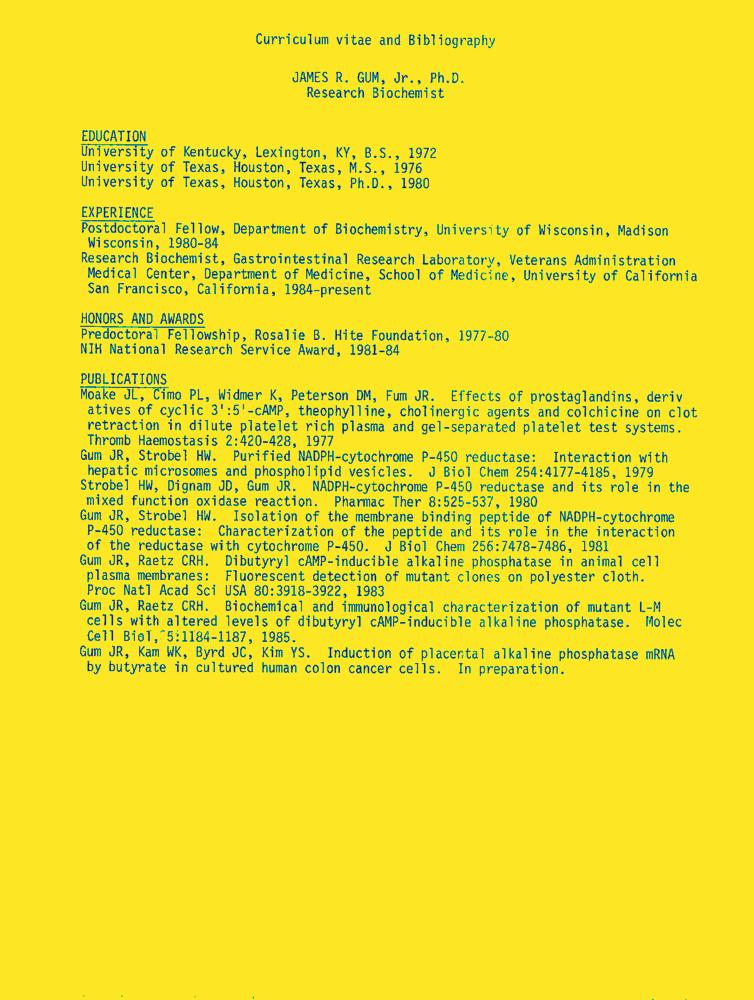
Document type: Resume-Doc